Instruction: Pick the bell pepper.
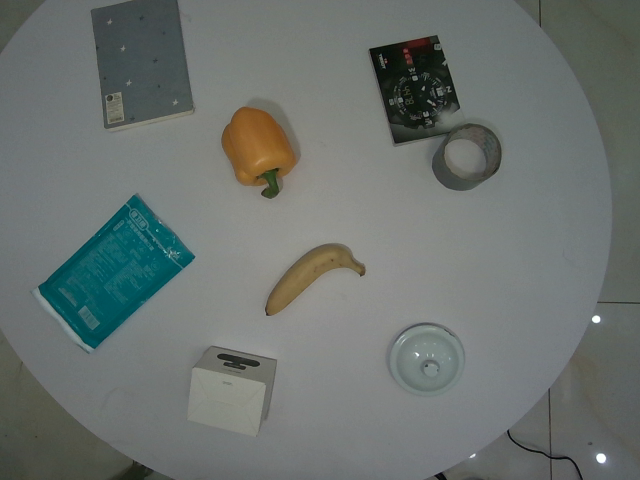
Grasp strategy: vertical